Question: What is the main concern?
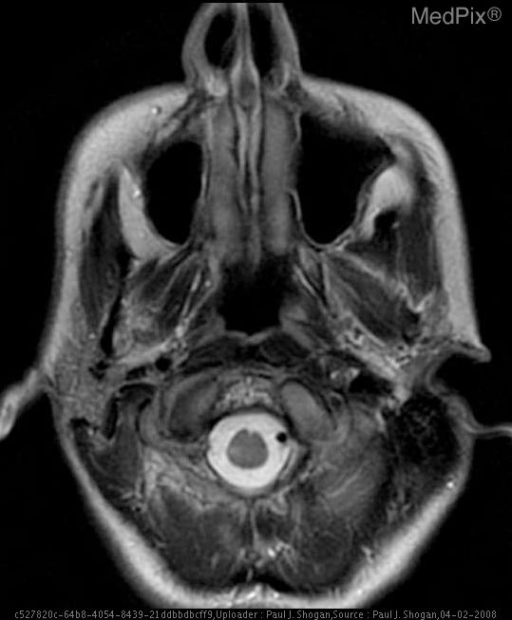
Answer: The findings suggest Occlusion of the right vertebral artery at the C1-2 level with subacute infarction of the right lateral medulla oblongata, and chronic infarction of the left flocculonodular lobe, as a result of traumatic chiropractic cervical manipulation.. T2 weighted axial image at the level of the occiptal condyles reveal loss of the normal T2 signal related flow void of the right vertebral artery in the paramedullary cistern.. The patient might have a history of 28 y.o. woman, four months postpartum, with onset of neck pain, severe vertigo associated with severe vomiting, anesthesia of the right hemi-facial region and loss of sensation in the region of the left upper and lower extremities immediately following cervical chiropractic manipulation.  The patient was unsuccessfully treated for vertigo associated with Meniere’s disease. The patient underwent a second cervical chiropractic treatment 15 days later, and presented with recurrent severe vertigo and associated hemi-anesthesia and difficulty phonating.  Imaging was obtained one month following the initial chiropractic treatment.